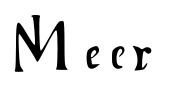
Signature of: johannes vermeer